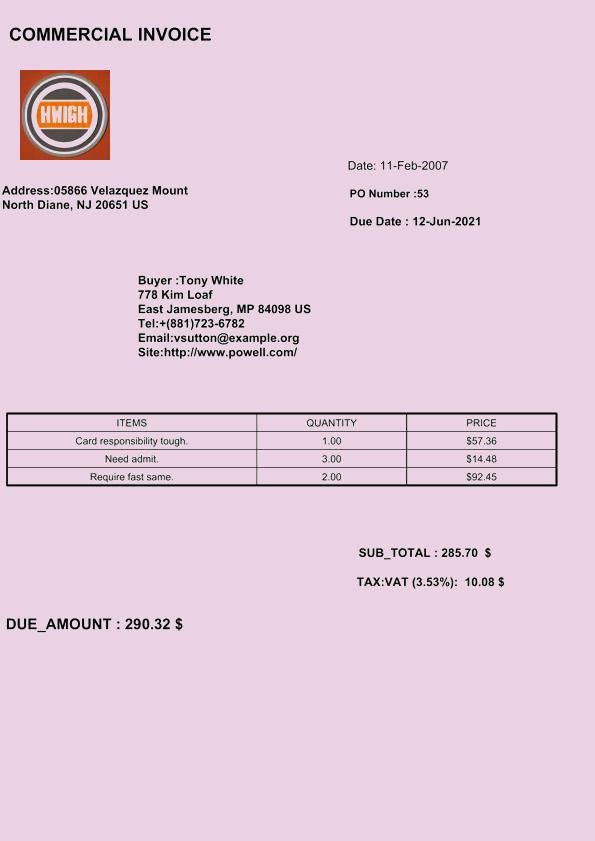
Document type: Invoice